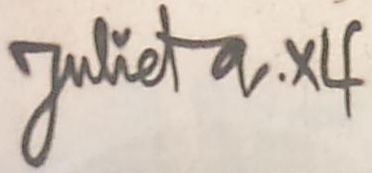
Signature of: julieta xlf